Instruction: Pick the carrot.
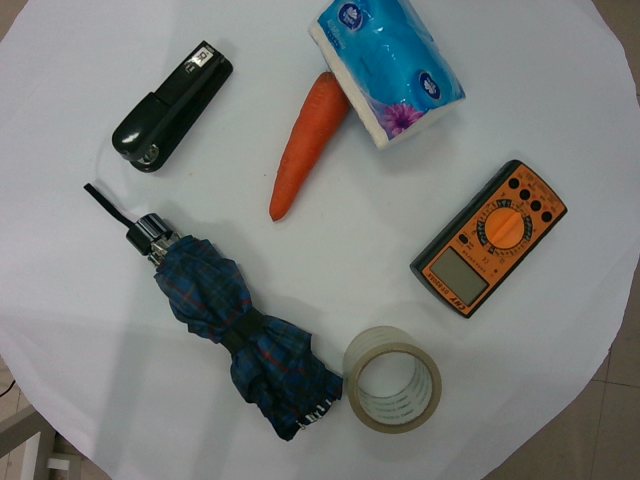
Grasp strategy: vertical